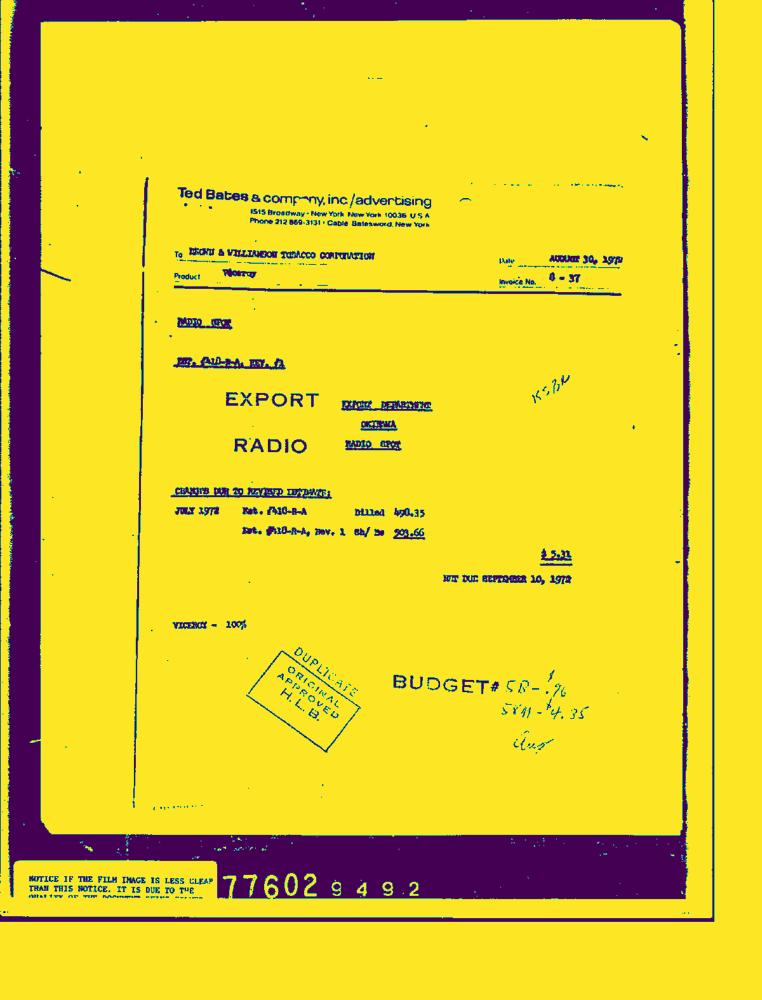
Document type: Invoice-Doc